Question: What is the main concern?
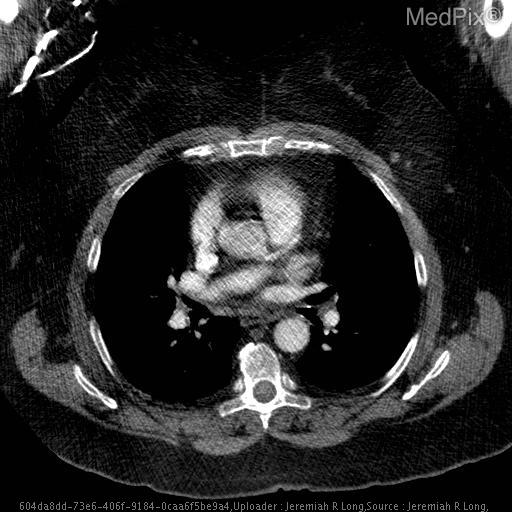
Answer: The findings suggest Axial CT images with intravenous contrast material demonstrate mild smooth thickening of the interatrial septum with diffuse fat attenuation. No pulmonary embolims was present.  Note the large amount of subcutaneous fat circumferentially compatible with a large body mass index.. Axial CT images with intravenous contrast material demonstrate mild smooth thickening of the interatrial septum with diffuse fat attenuation. No pulmonary embolims was present.  Note the large amount of subcutaneous fat circumferentially compatible with a large body mass index.. The patient might have a history of Shortness fo breath with concern for pulmonary embolism..